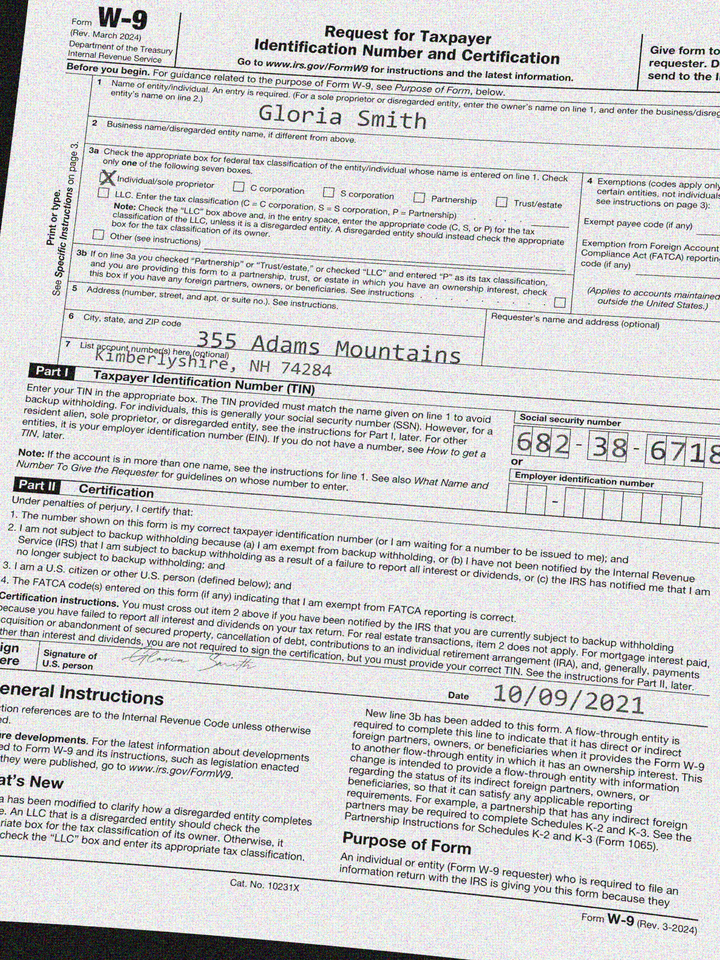
adr1: 355 Adams Mountains
adr2: Kimberlyshire, NH 74284
cbx: yes
ssn: 682386718
enm: Gloria Smith
sdt: 10/09/2021